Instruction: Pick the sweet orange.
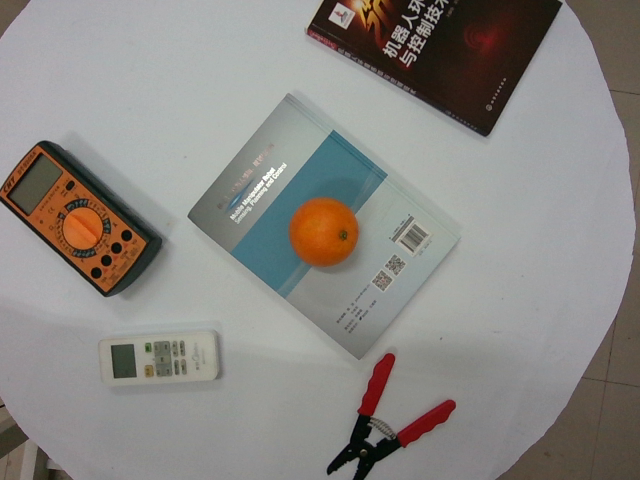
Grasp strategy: vertical